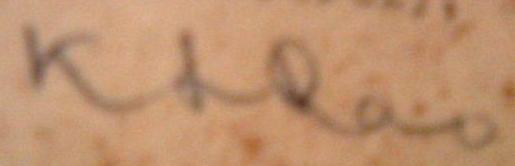
Signature of: kanuru lakshmana rao